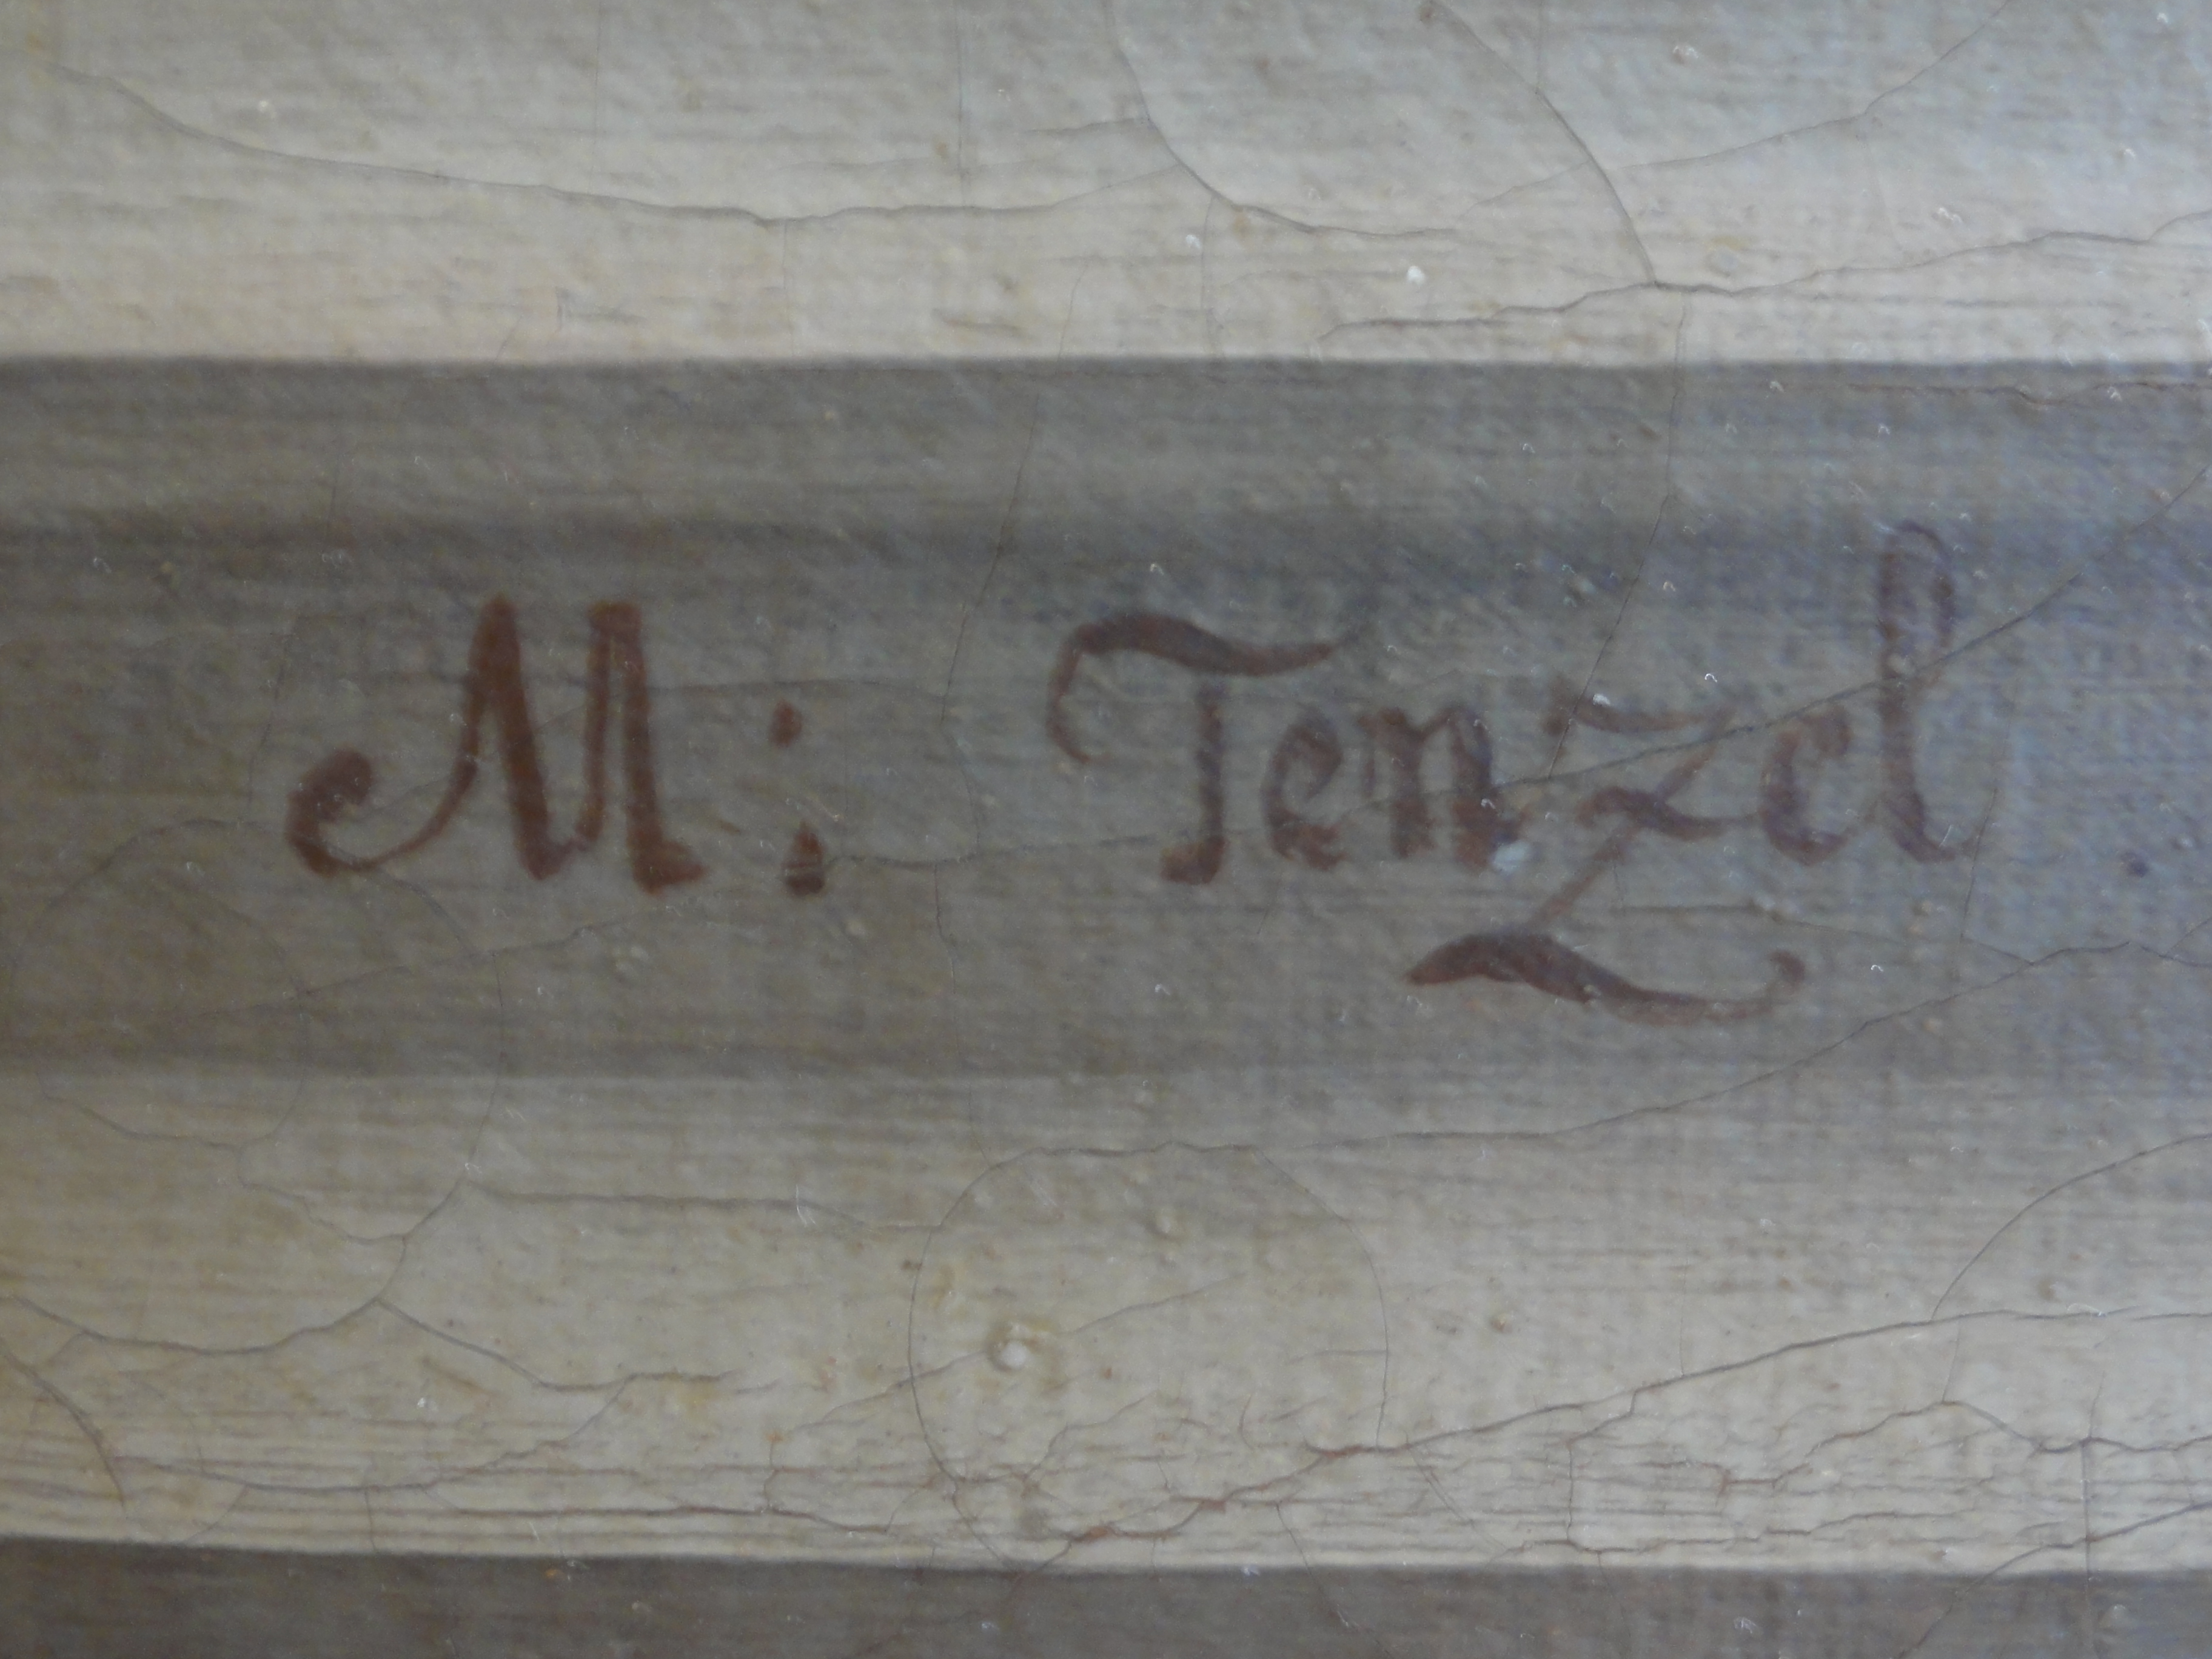
Signature of: michael tenzel